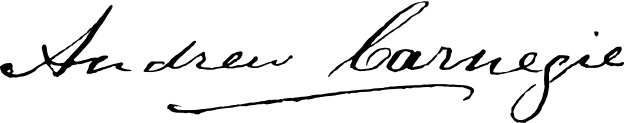
Signature of: andrew carnegie